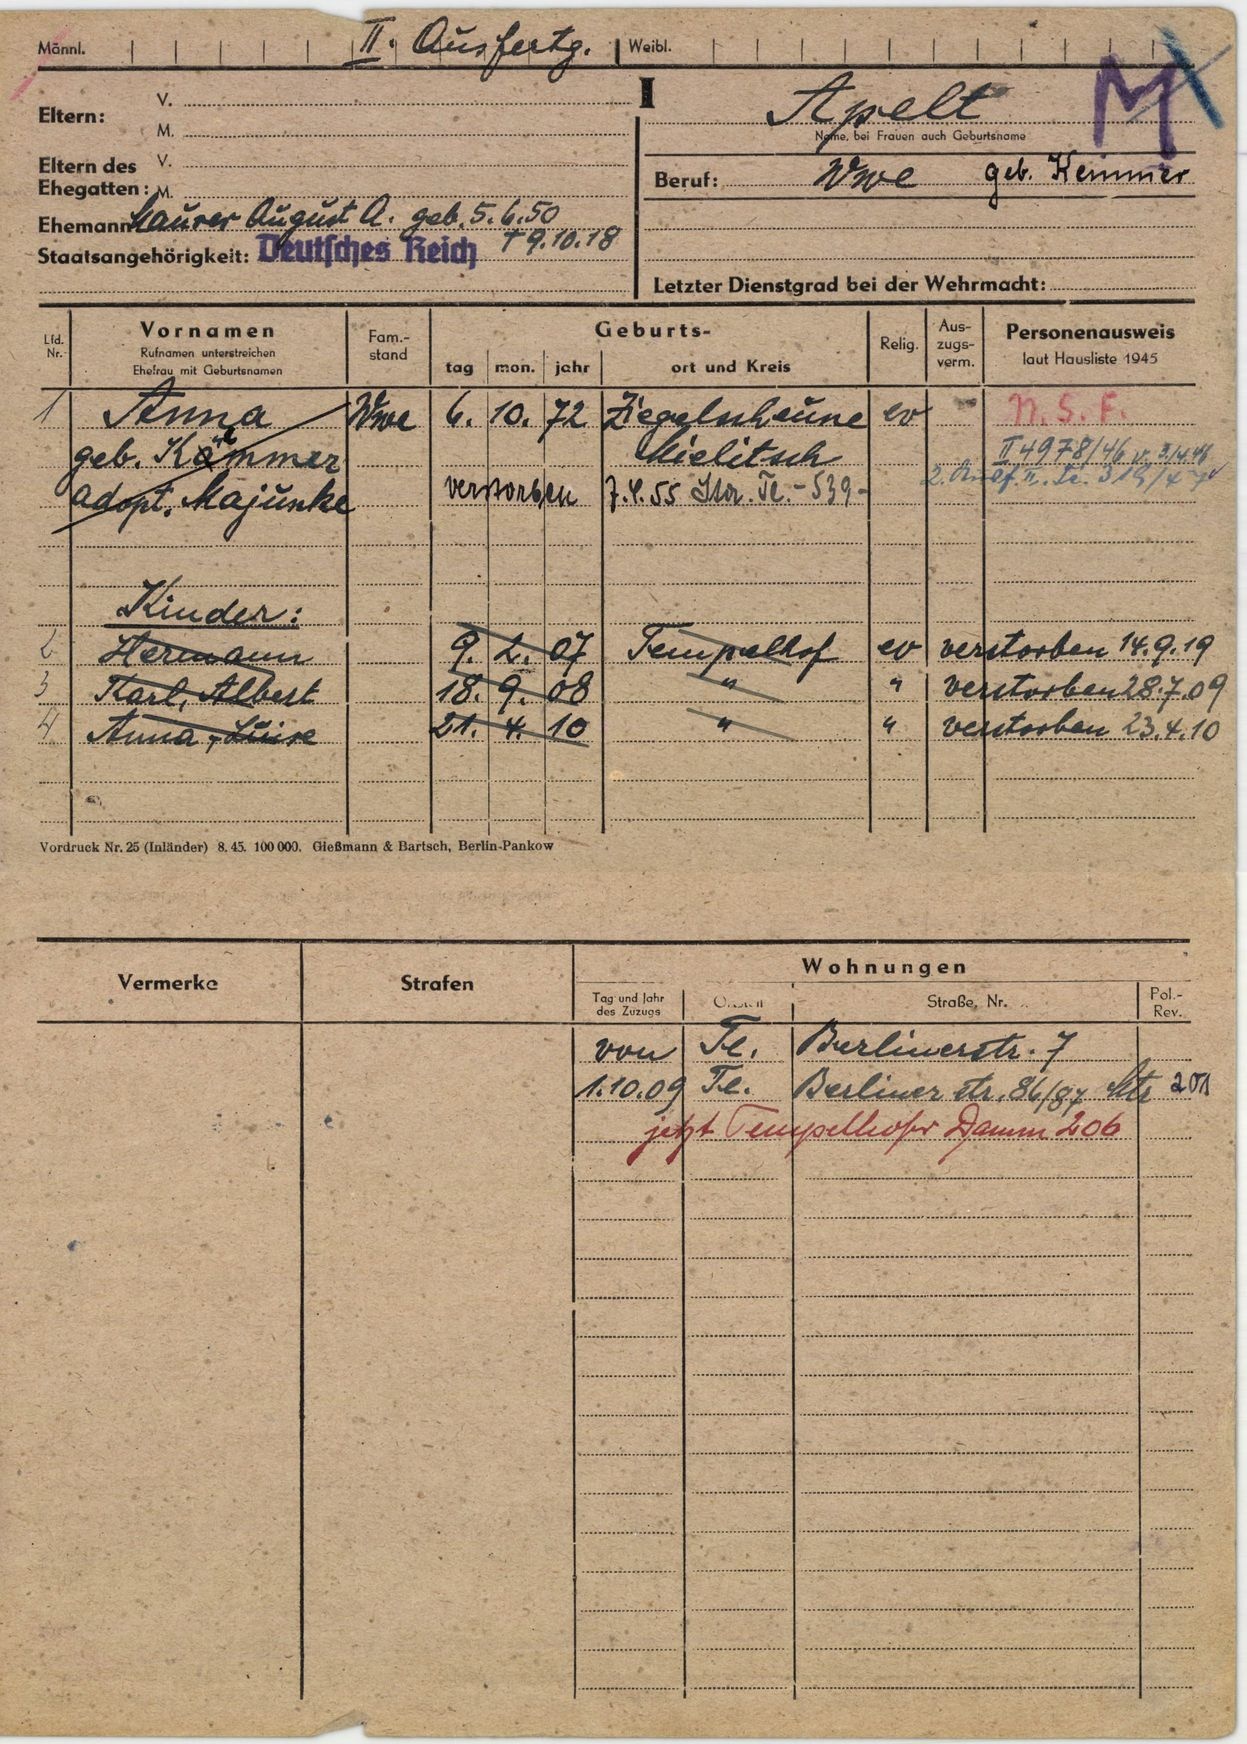
Apelt

geb. Kämmer